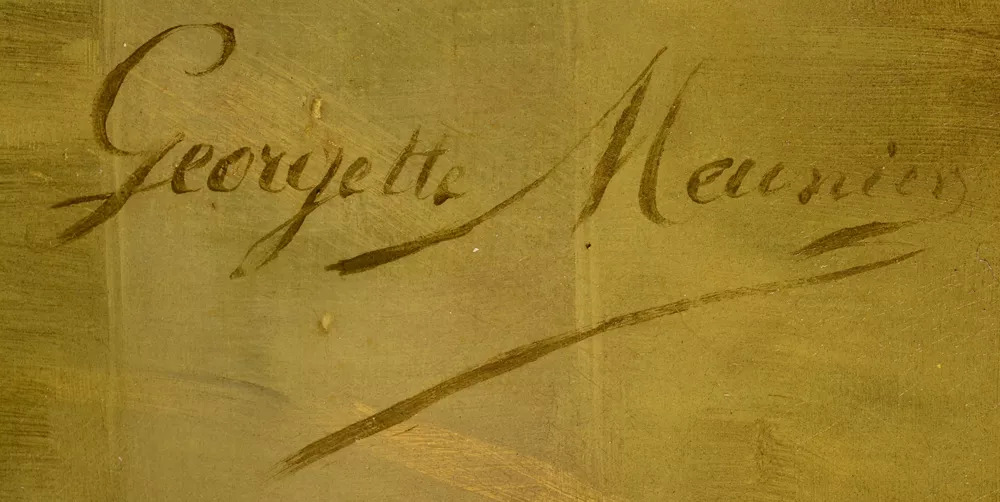
Signature of: georgette meunier